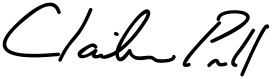
Signature of: claiborne pell